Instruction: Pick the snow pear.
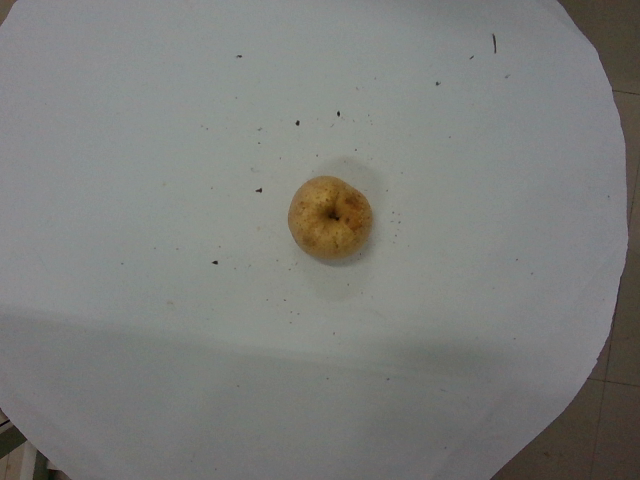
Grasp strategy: vertical